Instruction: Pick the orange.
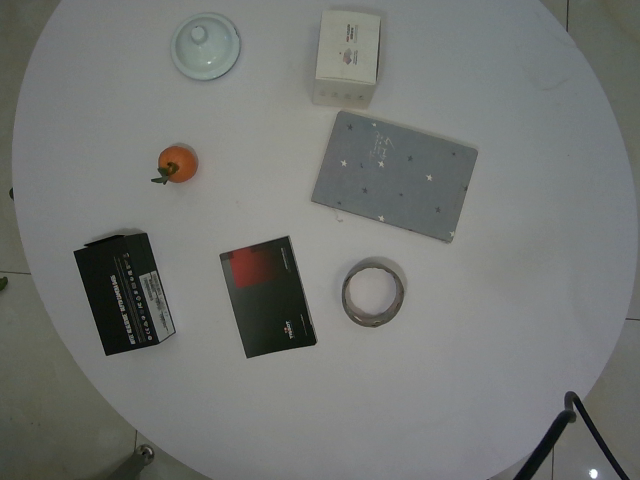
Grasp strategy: vertical